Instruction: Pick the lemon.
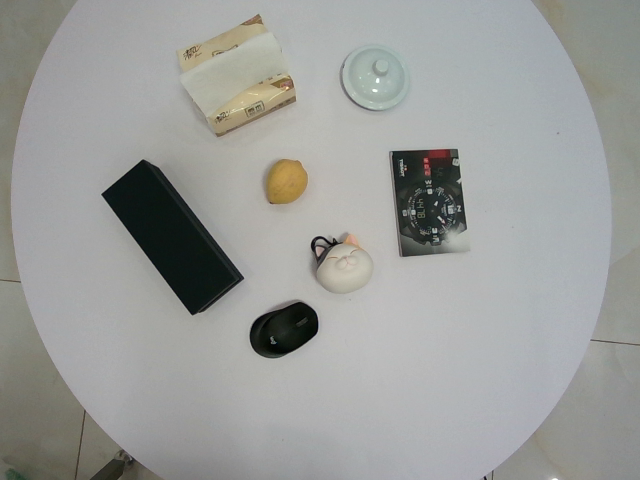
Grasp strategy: vertical